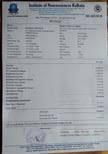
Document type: Invoice